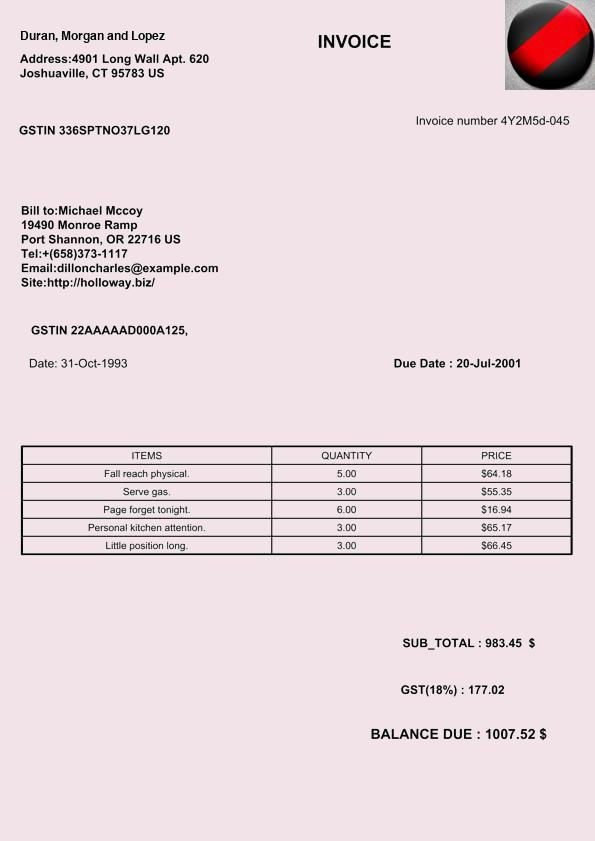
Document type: Invoice